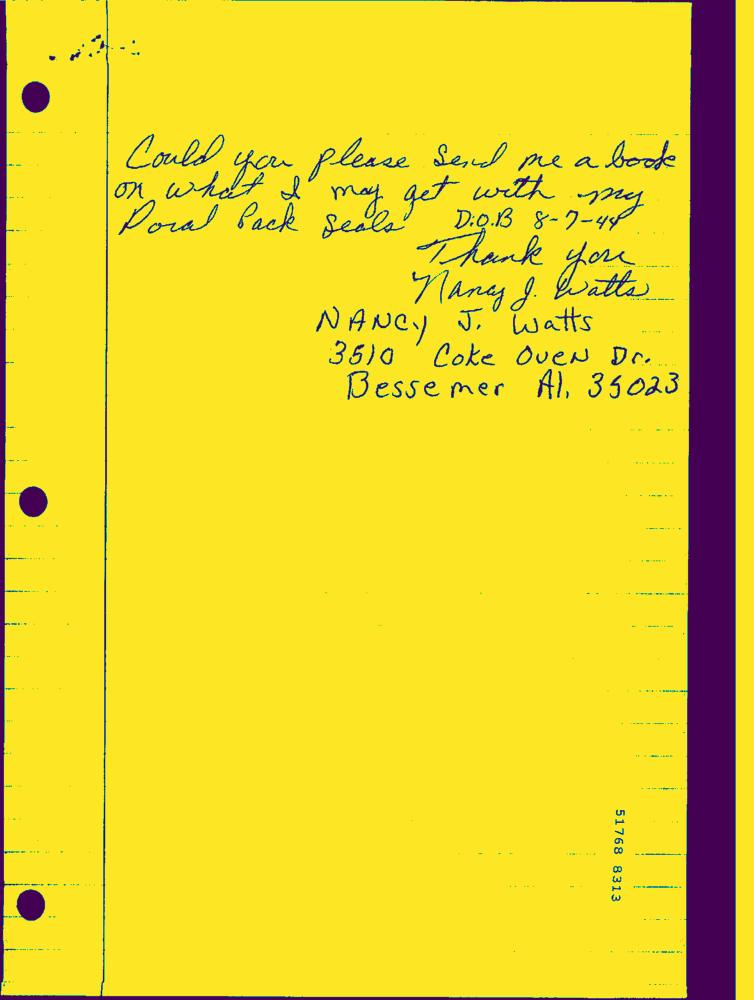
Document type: Hand-Written